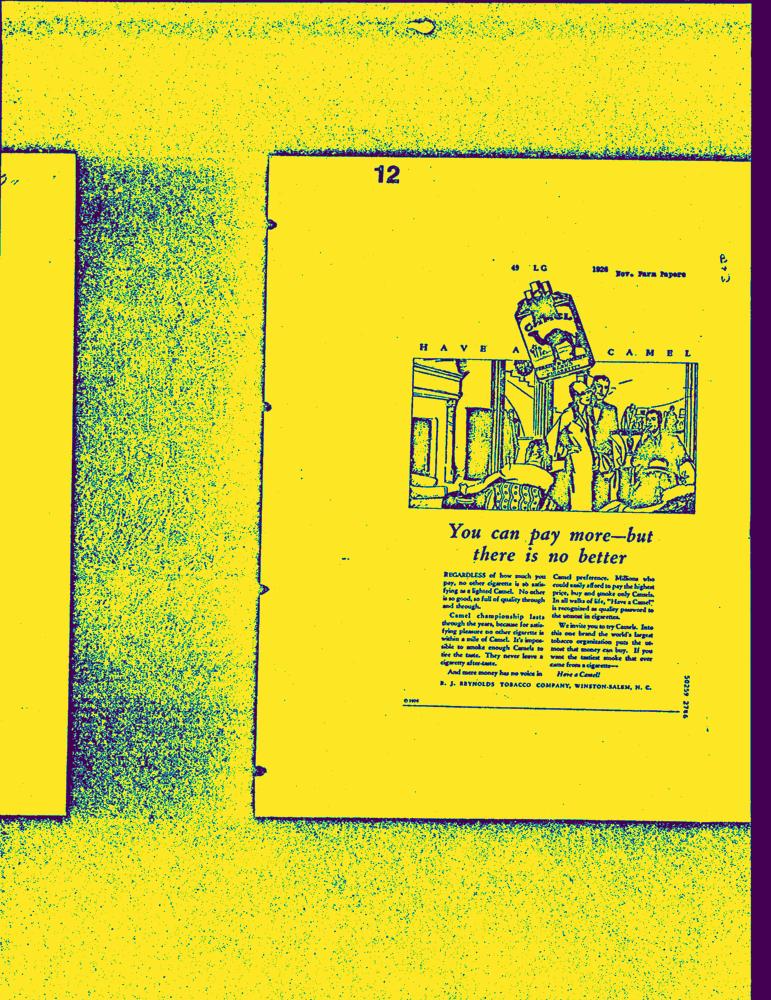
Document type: AD